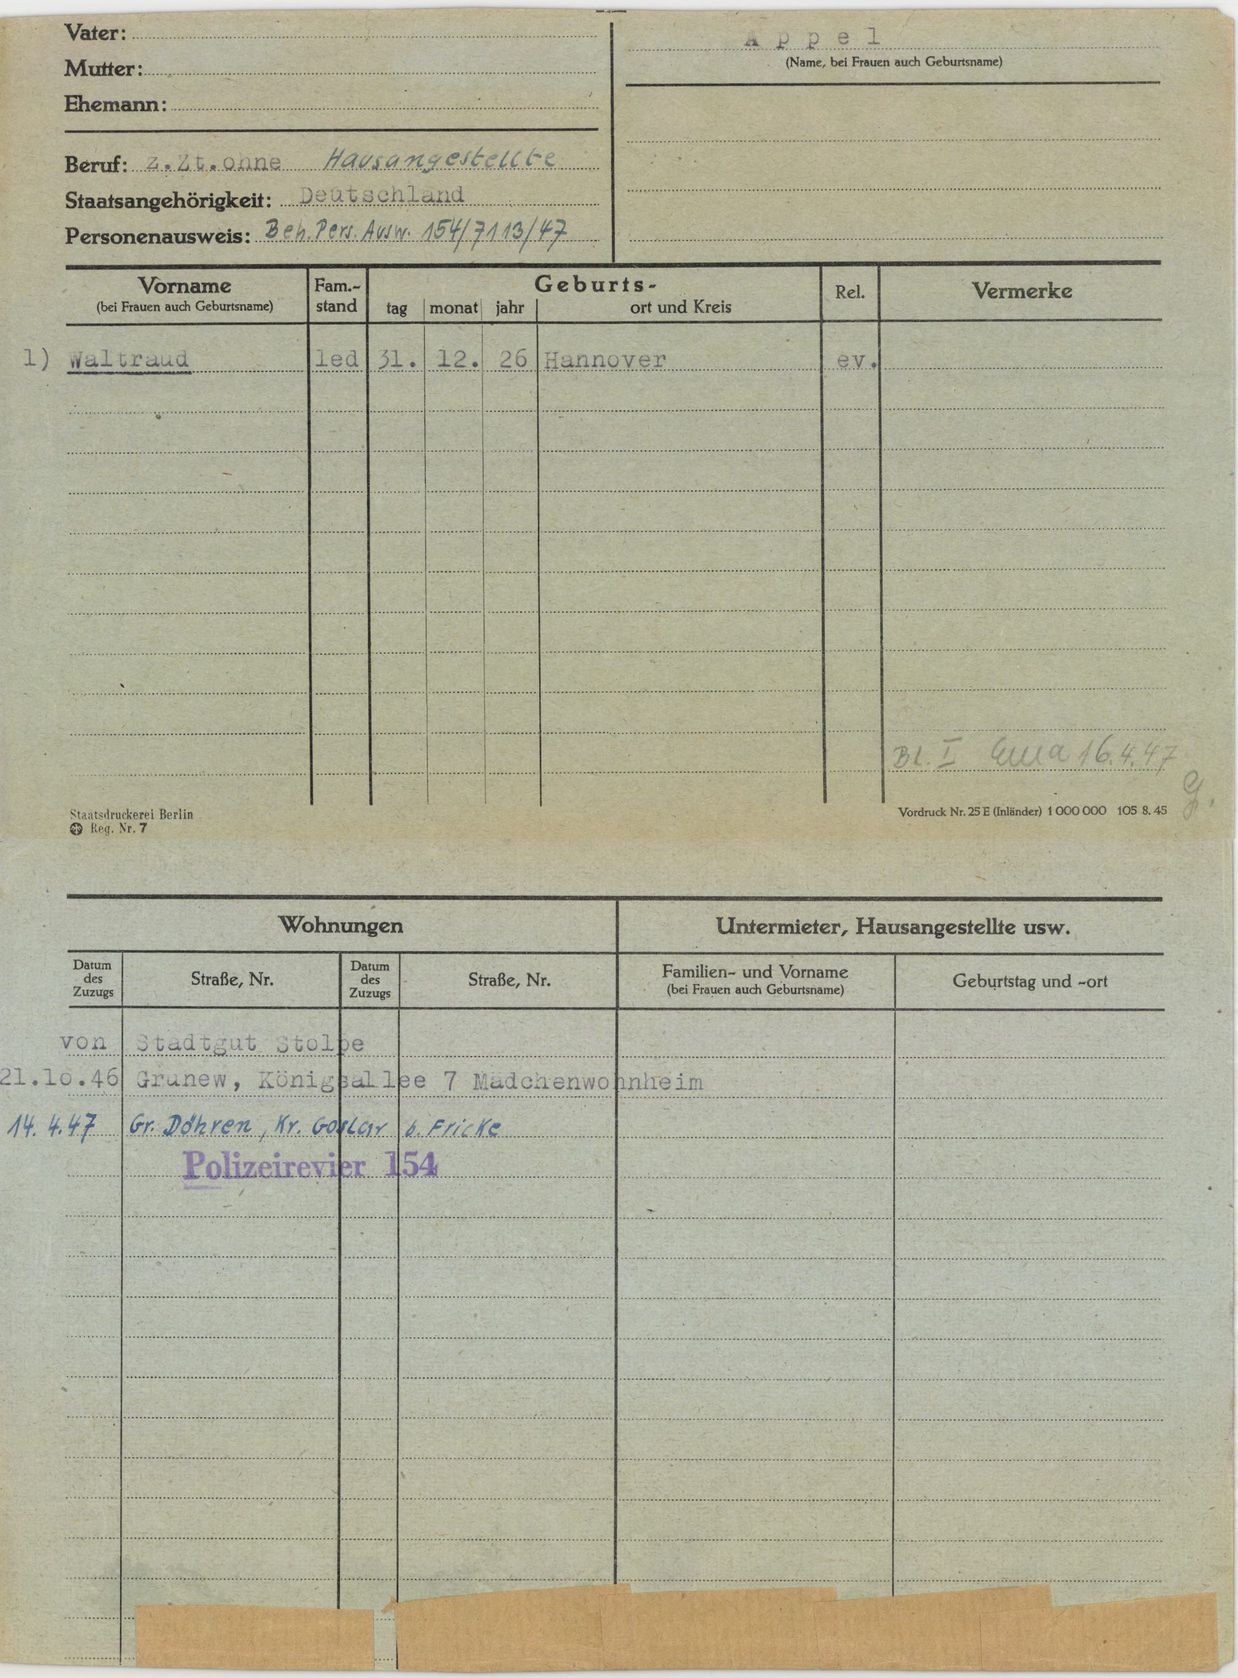
Appel